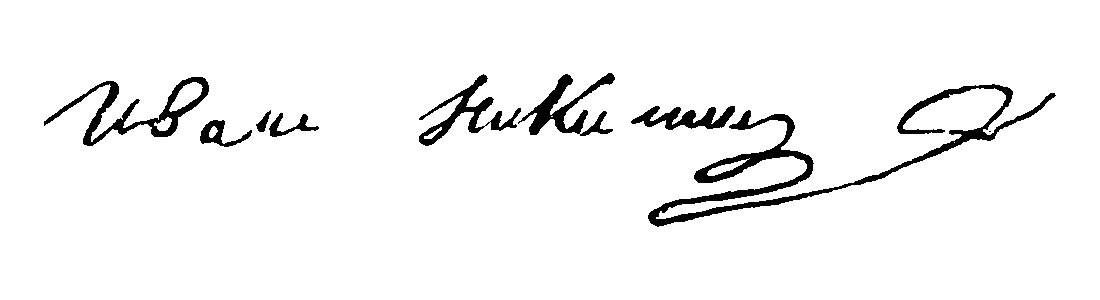
Signature of: ivan nikitin